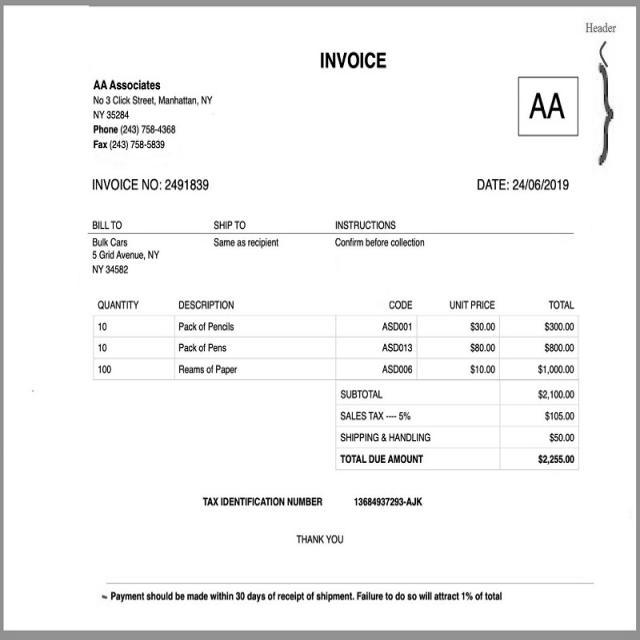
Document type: Invoice